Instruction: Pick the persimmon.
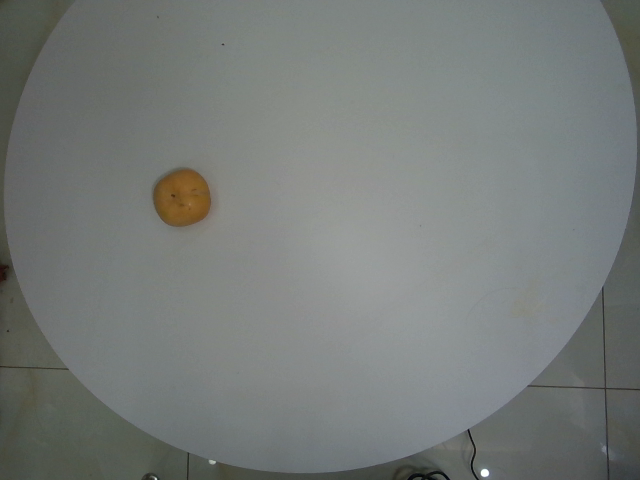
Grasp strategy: vertical